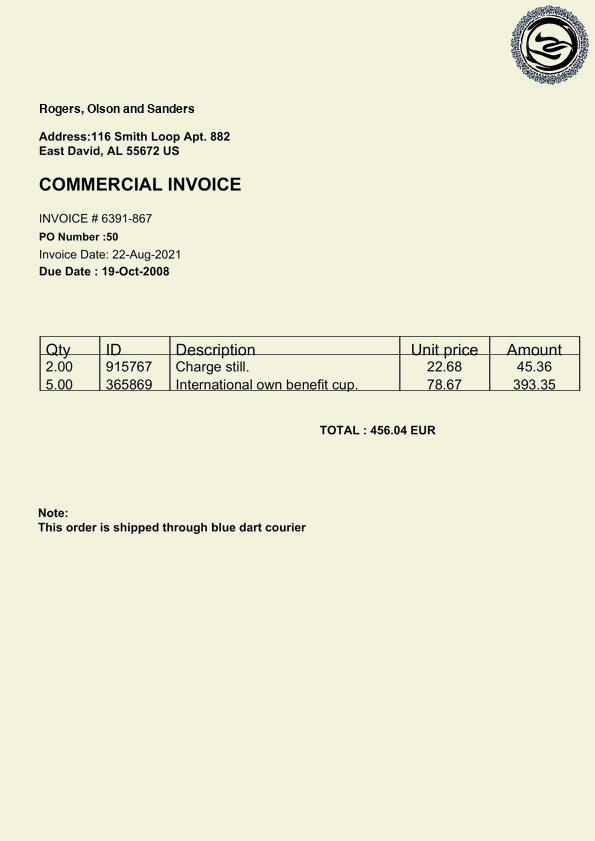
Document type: Invoice